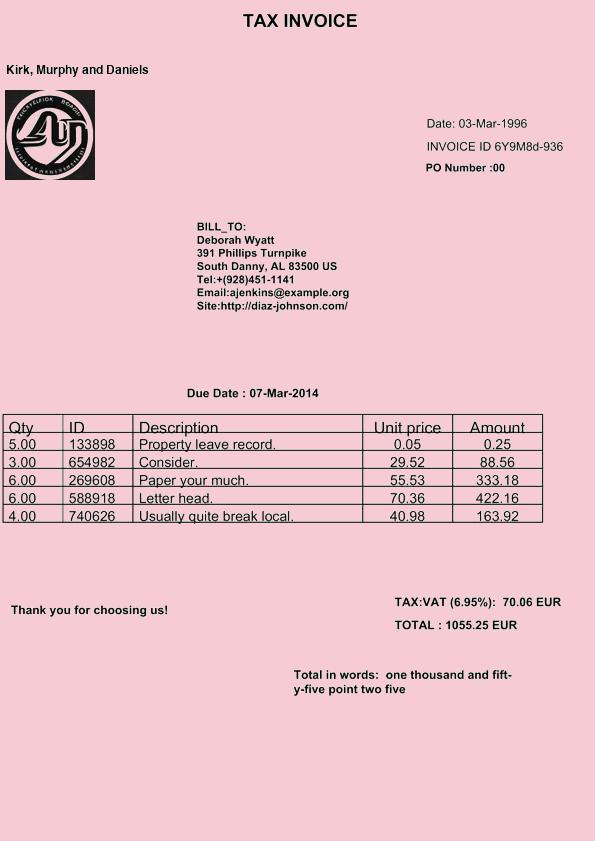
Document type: Invoice